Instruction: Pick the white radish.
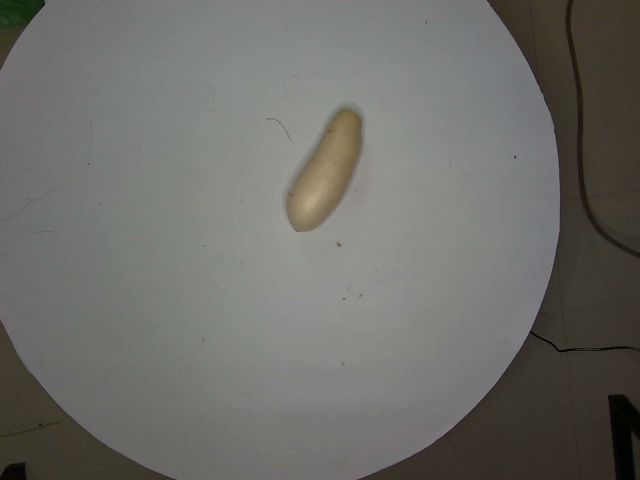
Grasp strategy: vertical